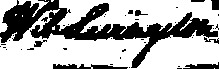
Signature of: william livingston